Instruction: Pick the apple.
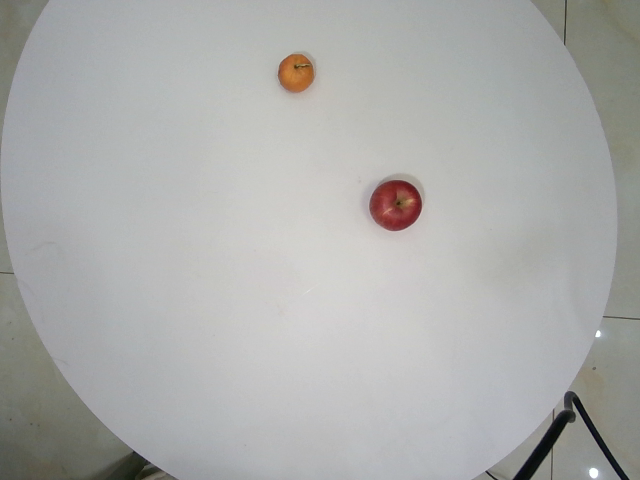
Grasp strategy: vertical